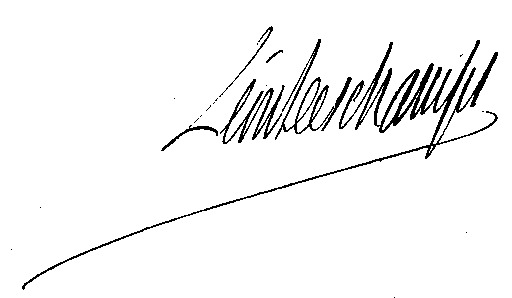
Signature of: léon deschamps